Question: Describe the condition in detail:
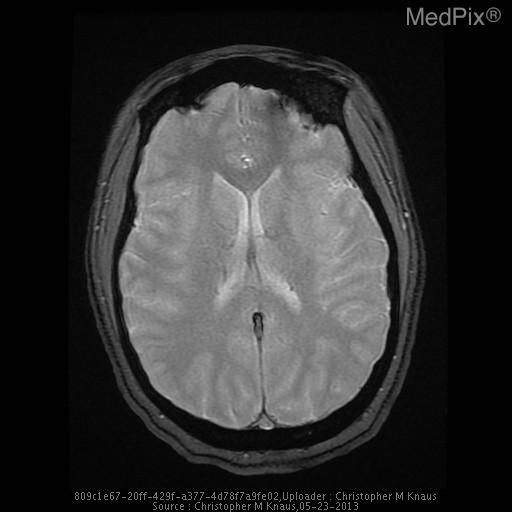
Answer: The disease is discussed as: Venous sinus thrombosis is caused by thrombus formation in the dural venous sinuses or cerebral veins.  It is an uncommon disorder (2-7 per million) which can have serious complications.  Causal factors include local (regional infection, trauma, neoplasm) and systemic (dehydration, hypercoagulable states, pregnancy, oral contraceptives).  Clinical presentation includes headache, neurologic deficits or seizures.  The superior sagittal sinus is most commonly affected, followed by the transverse and sigmoid sinuses.  Complications include venous infarcts, intracerebral hemorrhage and intracranial hypertension.

On noncontrast CT, the thombosed sinus is usually hyperdense.  This is nonspecific as dehydrated patients, adjacent subdural or subarachnoid hemorrhage or elevated hematocrit can cause increased sinus attenuation.  On contrast enhanced CT, the empty delta sign is a central defect from thrombus surrounded by contrast enhanced blood.  On MRI, absence of a flow void or abnormal signal within the sinus is seen.

MR venography with two-dimensional time-of-flight is used due to high sensitivity for slow flow compared to 3D TOF.  Contrast enhanced MRV improves visualization of small vessels.  CT venography is a rapid and accurate method for evaluating the venous sinuses.  Disadvantages include ionizing radiation exposure and need for iodinated contrast material.